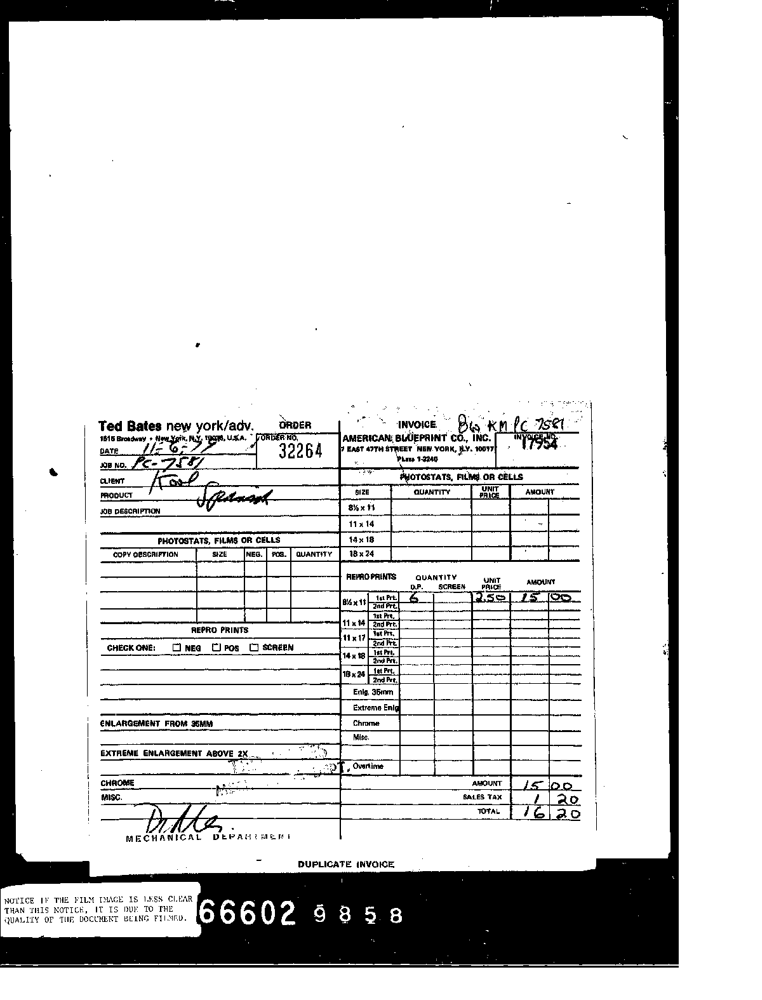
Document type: Invoice